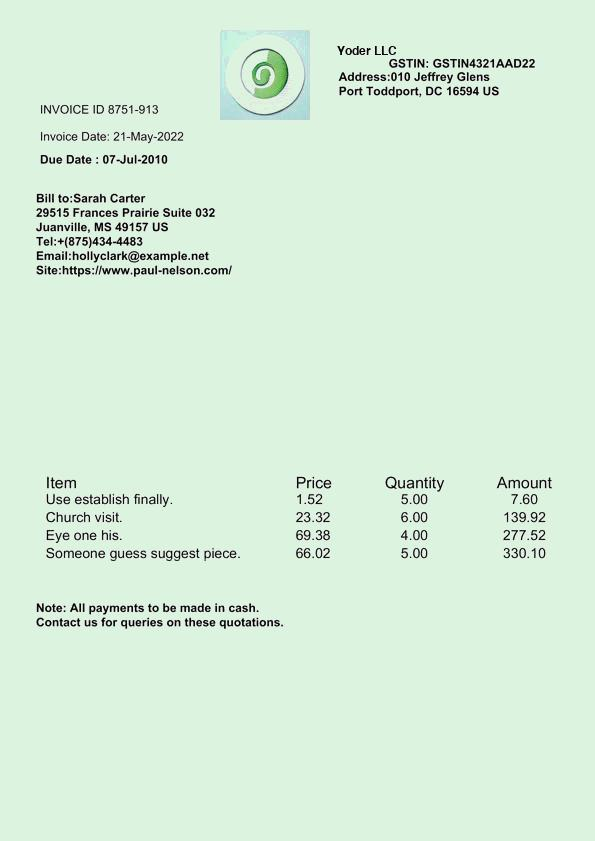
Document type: Invoice